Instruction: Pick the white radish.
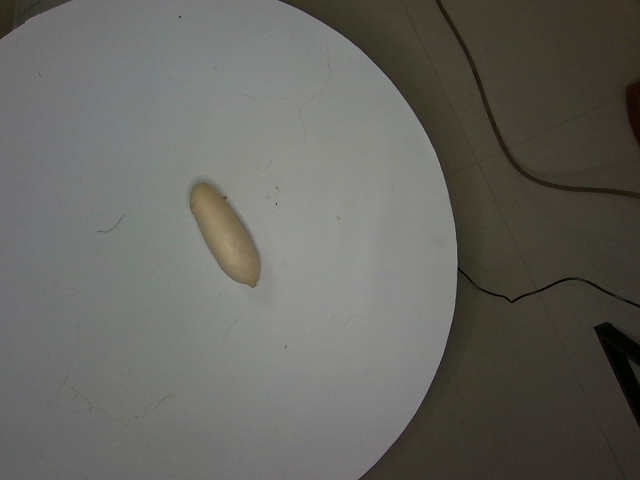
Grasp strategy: vertical